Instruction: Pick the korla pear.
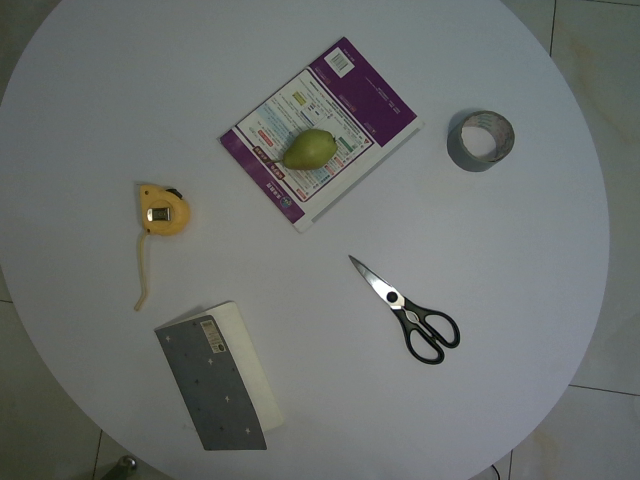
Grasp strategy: vertical